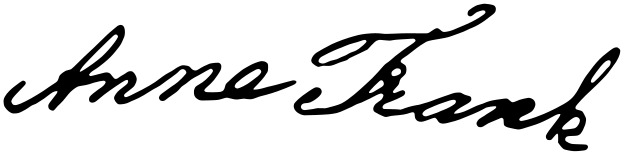
Signature of: anne frank